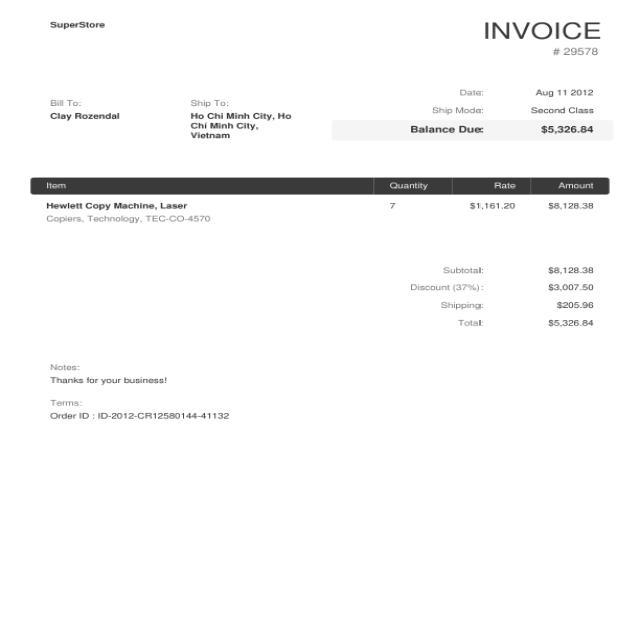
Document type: Invoice